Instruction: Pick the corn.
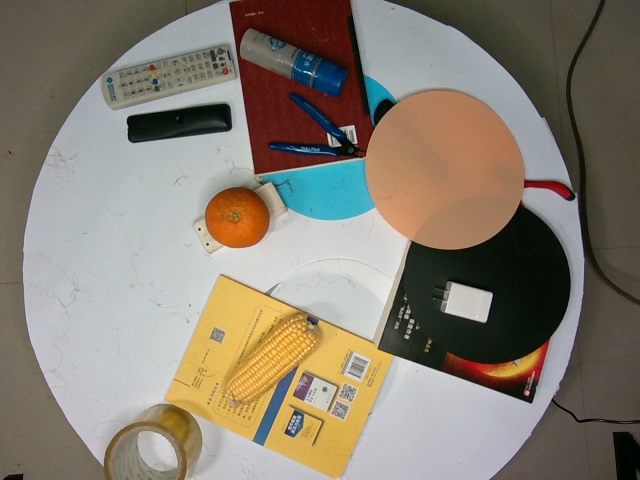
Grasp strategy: vertical